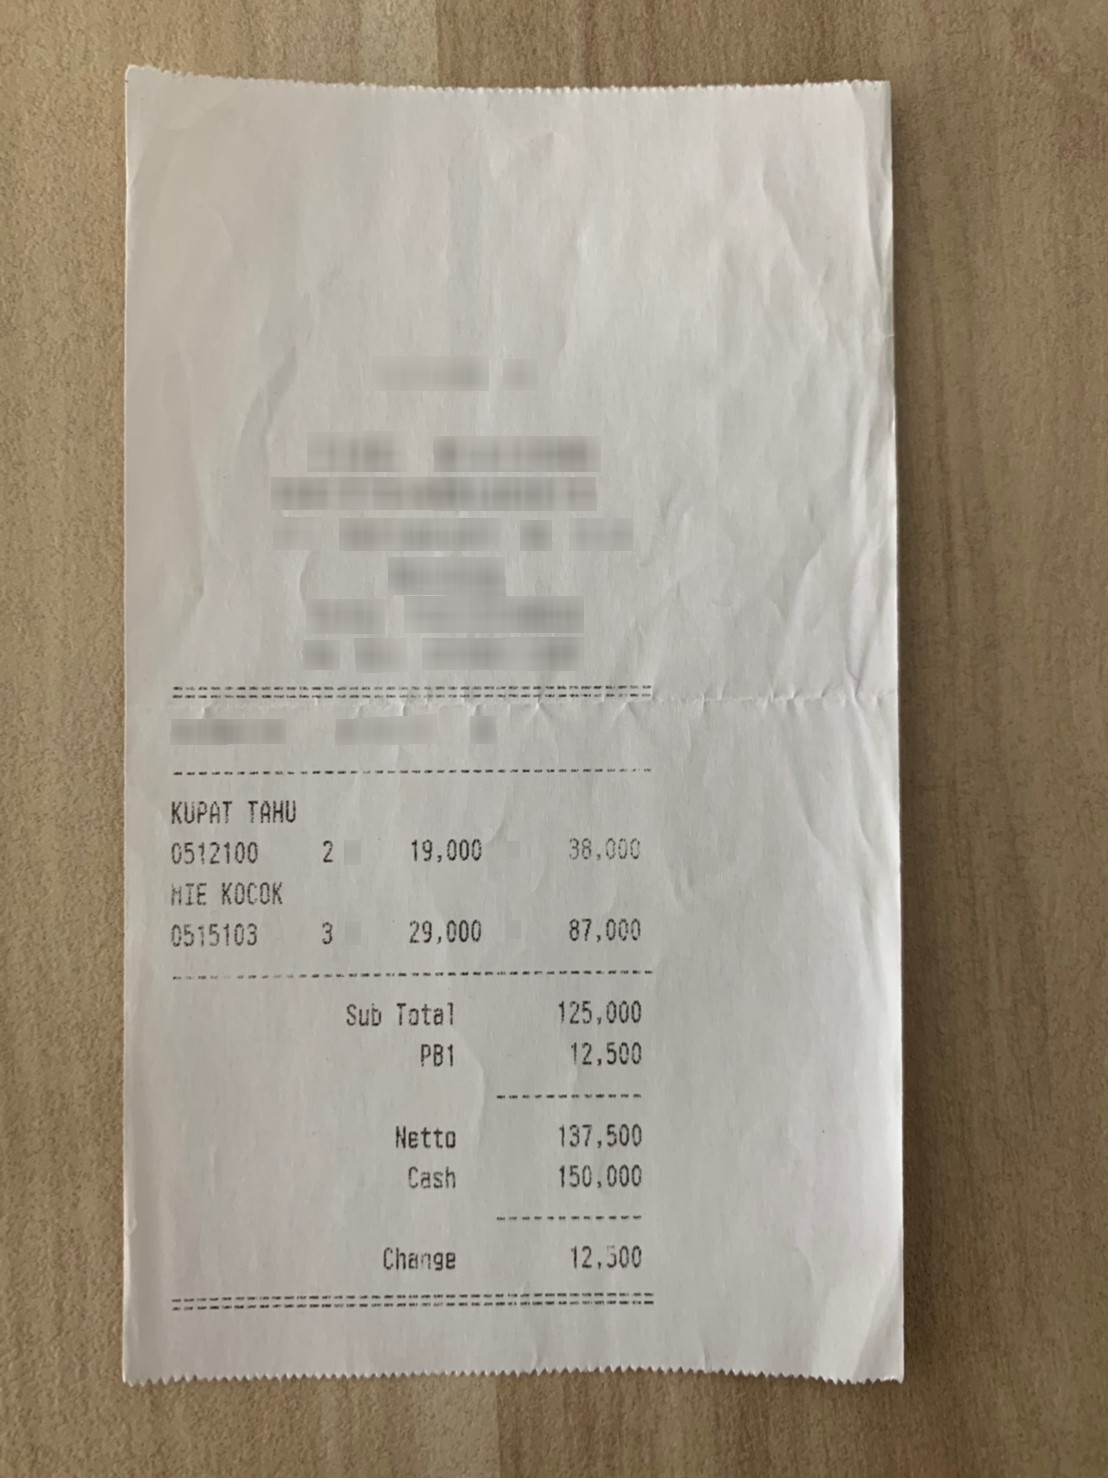
Number of items: 2
Subtotal: 125,000
Tax: 12,500
Total: 137,500
OCR text regions:
text: KUPAT
text: TAHU
text: 0512100
text: 2
text: 19,000
text: 38,000
text: Sub
text: Total
text: 125,000
text: PB1
text: 12,500
text: Netto
text: 137,500
text: Cash
text: 150,000
text: Change
text: 12,500
text: MIE
text: KOCOK
text: 0515103
text: 3
text: 29,000
text: 87,000